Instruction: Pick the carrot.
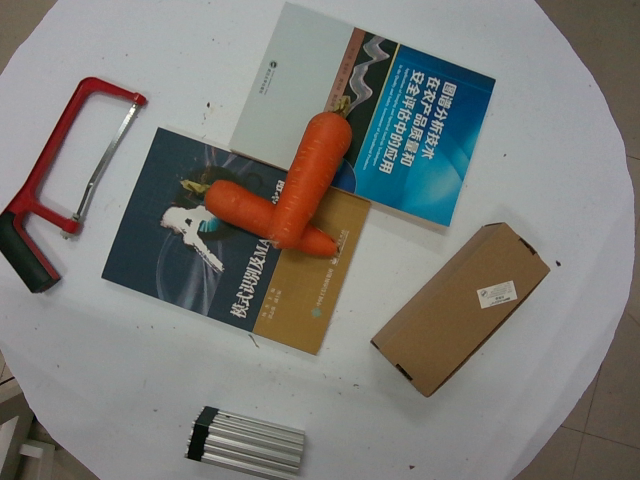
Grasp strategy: vertical